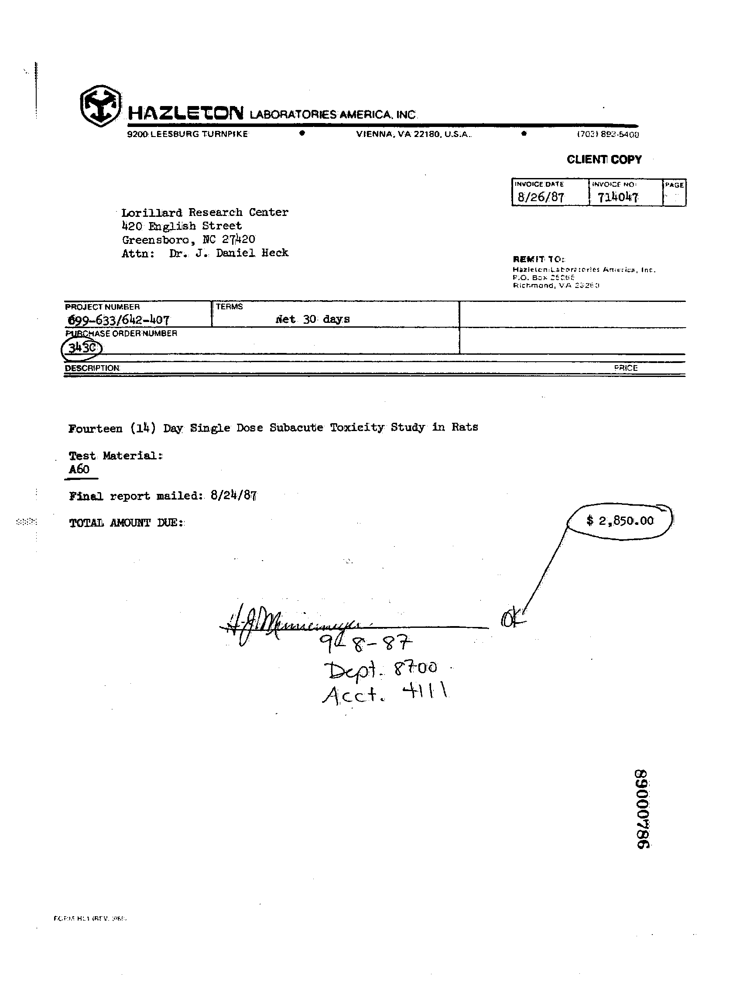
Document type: Invoice